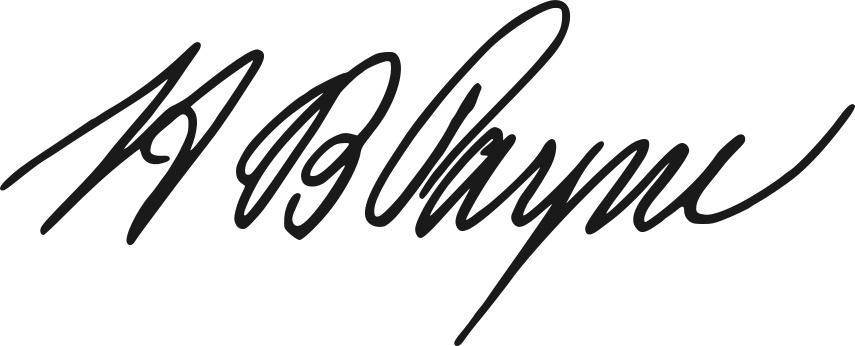
Signature of: henry b payne